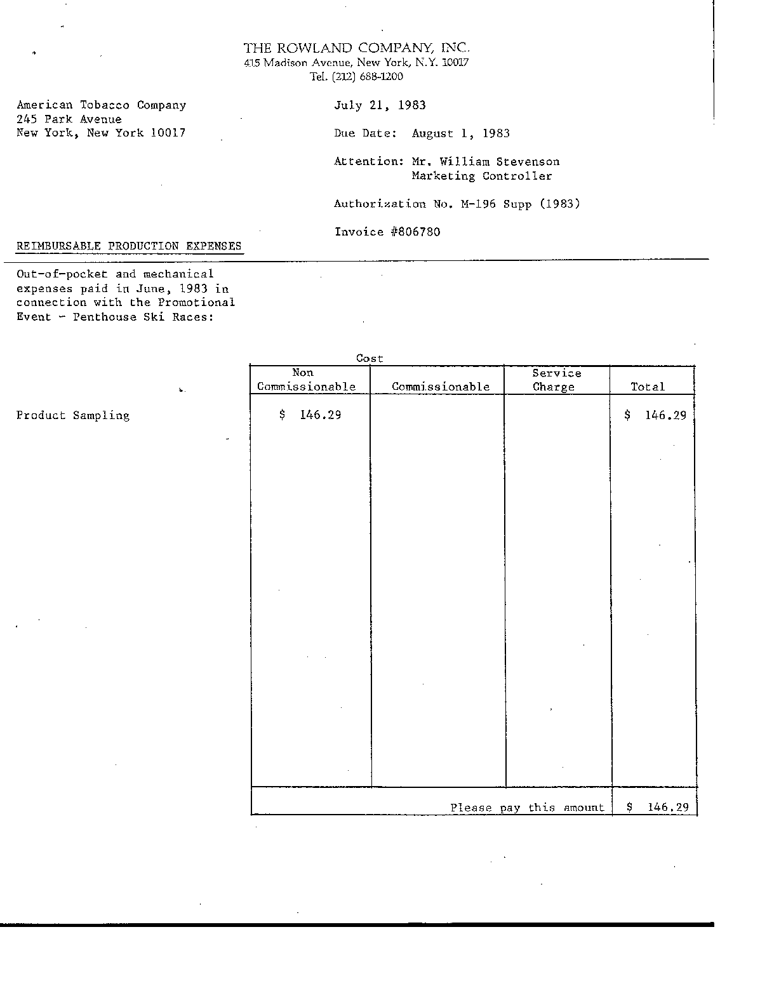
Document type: Invoice